Question: What type of tax is indicated in the document, personal property or real estate?
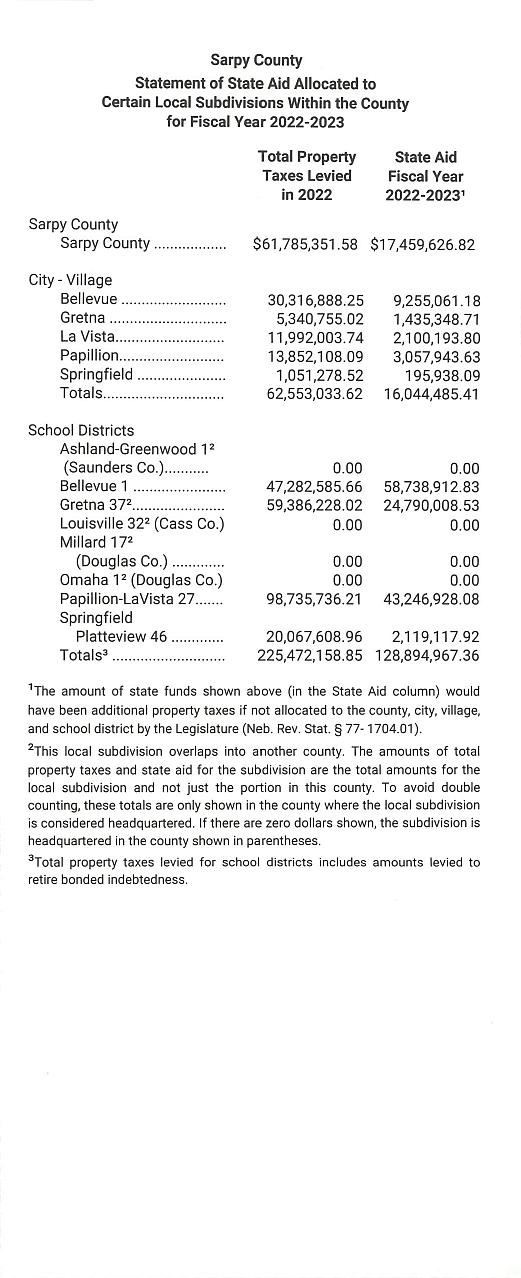
Answer: "Real Estate Tax"